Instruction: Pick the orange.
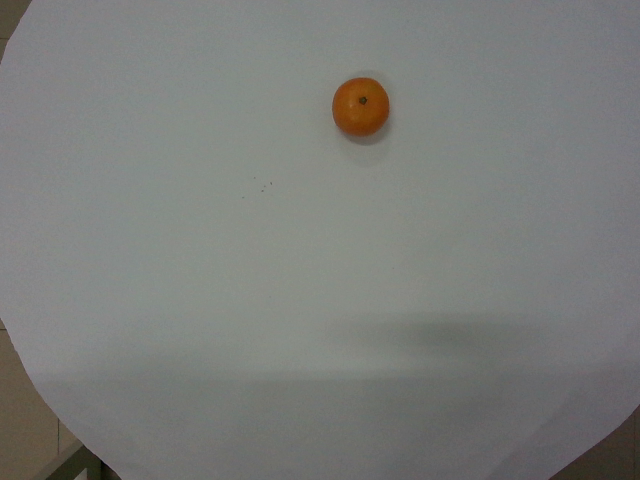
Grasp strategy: vertical